Question: Talk about the condition:
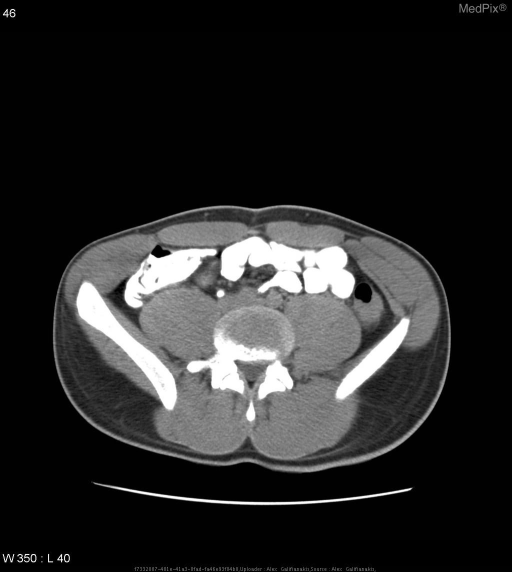
Answer: The disease is discussed as: CROHN'S DISEASE
disease of unknown etiology with prolonged unpredictable course characterized by discontinuous asymmetric involvement of entire GI tract

Clinically:
onset between 15 - 30 years;  M:F = 1:1
•  recurrent episodes of diarrhea
•  colicky / steady abdominal pain
•  low-grade fever
•  weight loss, anorexia
•  occult blood + anemia
•  perianal abscess / fistula (40%)
•  malabsorption (30%)
Associated with:   erythema nodosum, pyoderma gangrenosum

Imaging can show
-homogeneous density of thickened bowel wall
-"double halo configuration" = intestinal lumen surrounded by inner ring of low attenuation(= edematous mucosa) + outer ring of soft-tissue density (= thickened fibrotic muscularis + serosa)
-luminal narrowing + proximal dilatation
-skip areas of asymmetric bowel wall thickening
-"creeping fat" = massive proliferation of mesenteric fat (40%) with mass effect separating small bowel loops
-mesenteric adenopathy (18%)
-abscess (DDx: postoperative blind loop)

Prognosis: recurrence rate of up to 39% after resection (commonly at the site of the new terminal ileum, most frequently during first 2 years after resection); mortality rate of 7% at 5 years, 12% at 10 years after 1st resection